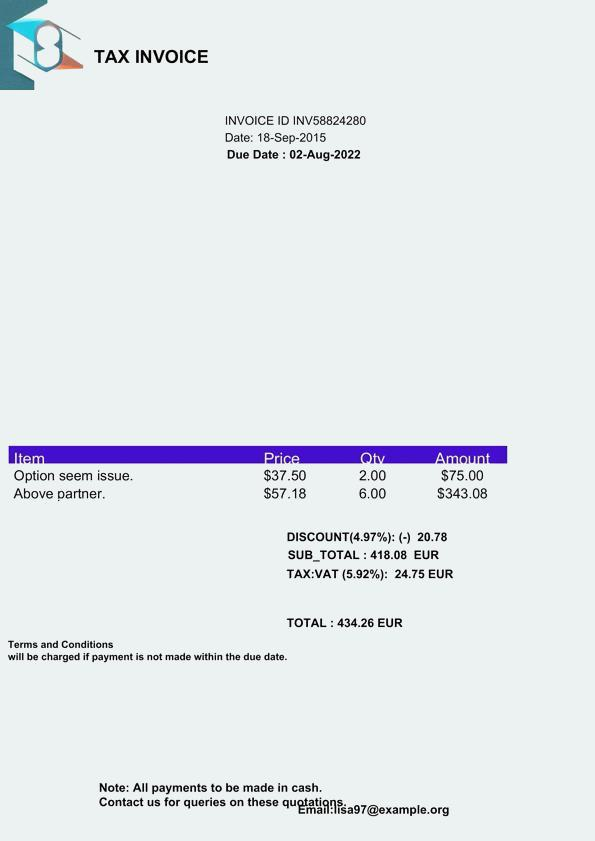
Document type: Invoice